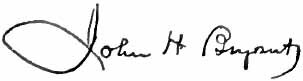
Signature of: john howard bryant